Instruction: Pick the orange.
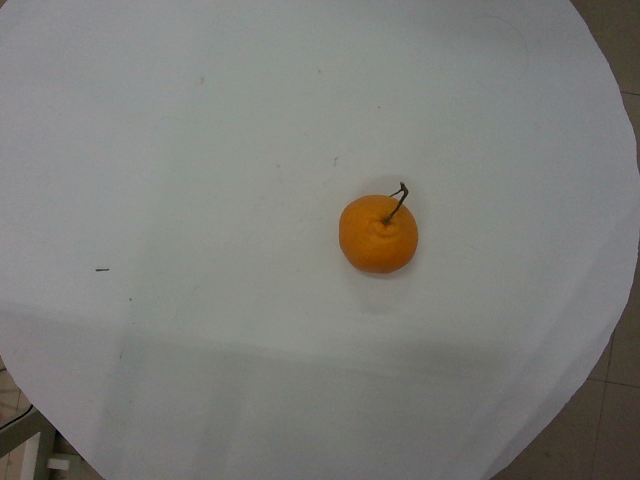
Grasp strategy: vertical